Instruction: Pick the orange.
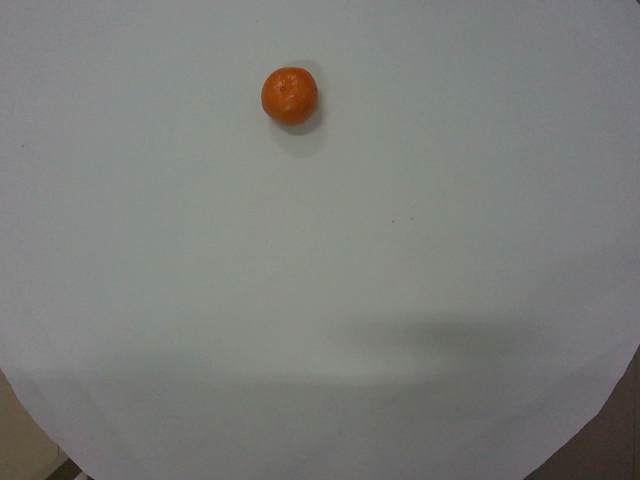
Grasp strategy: vertical